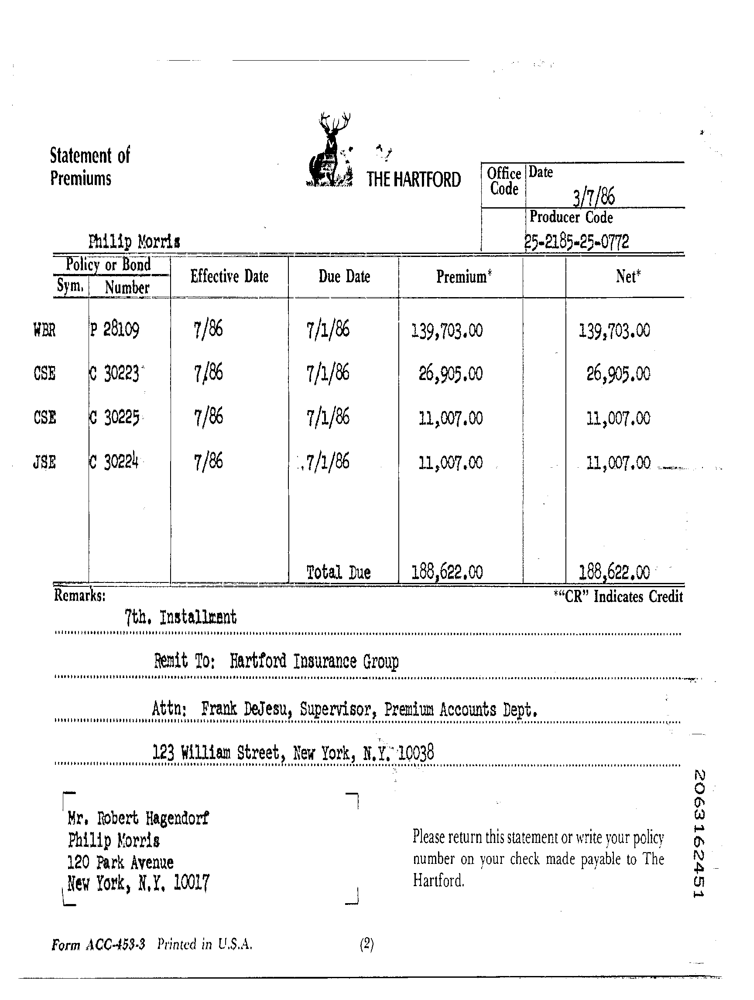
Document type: Invoice